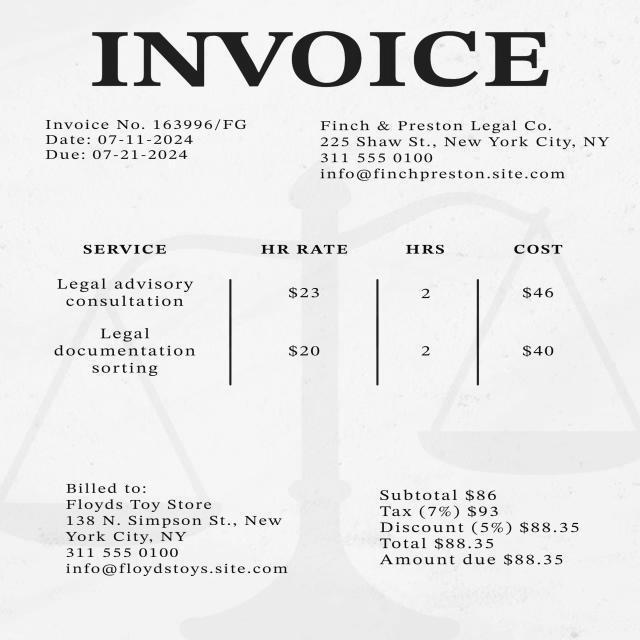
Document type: Invoice